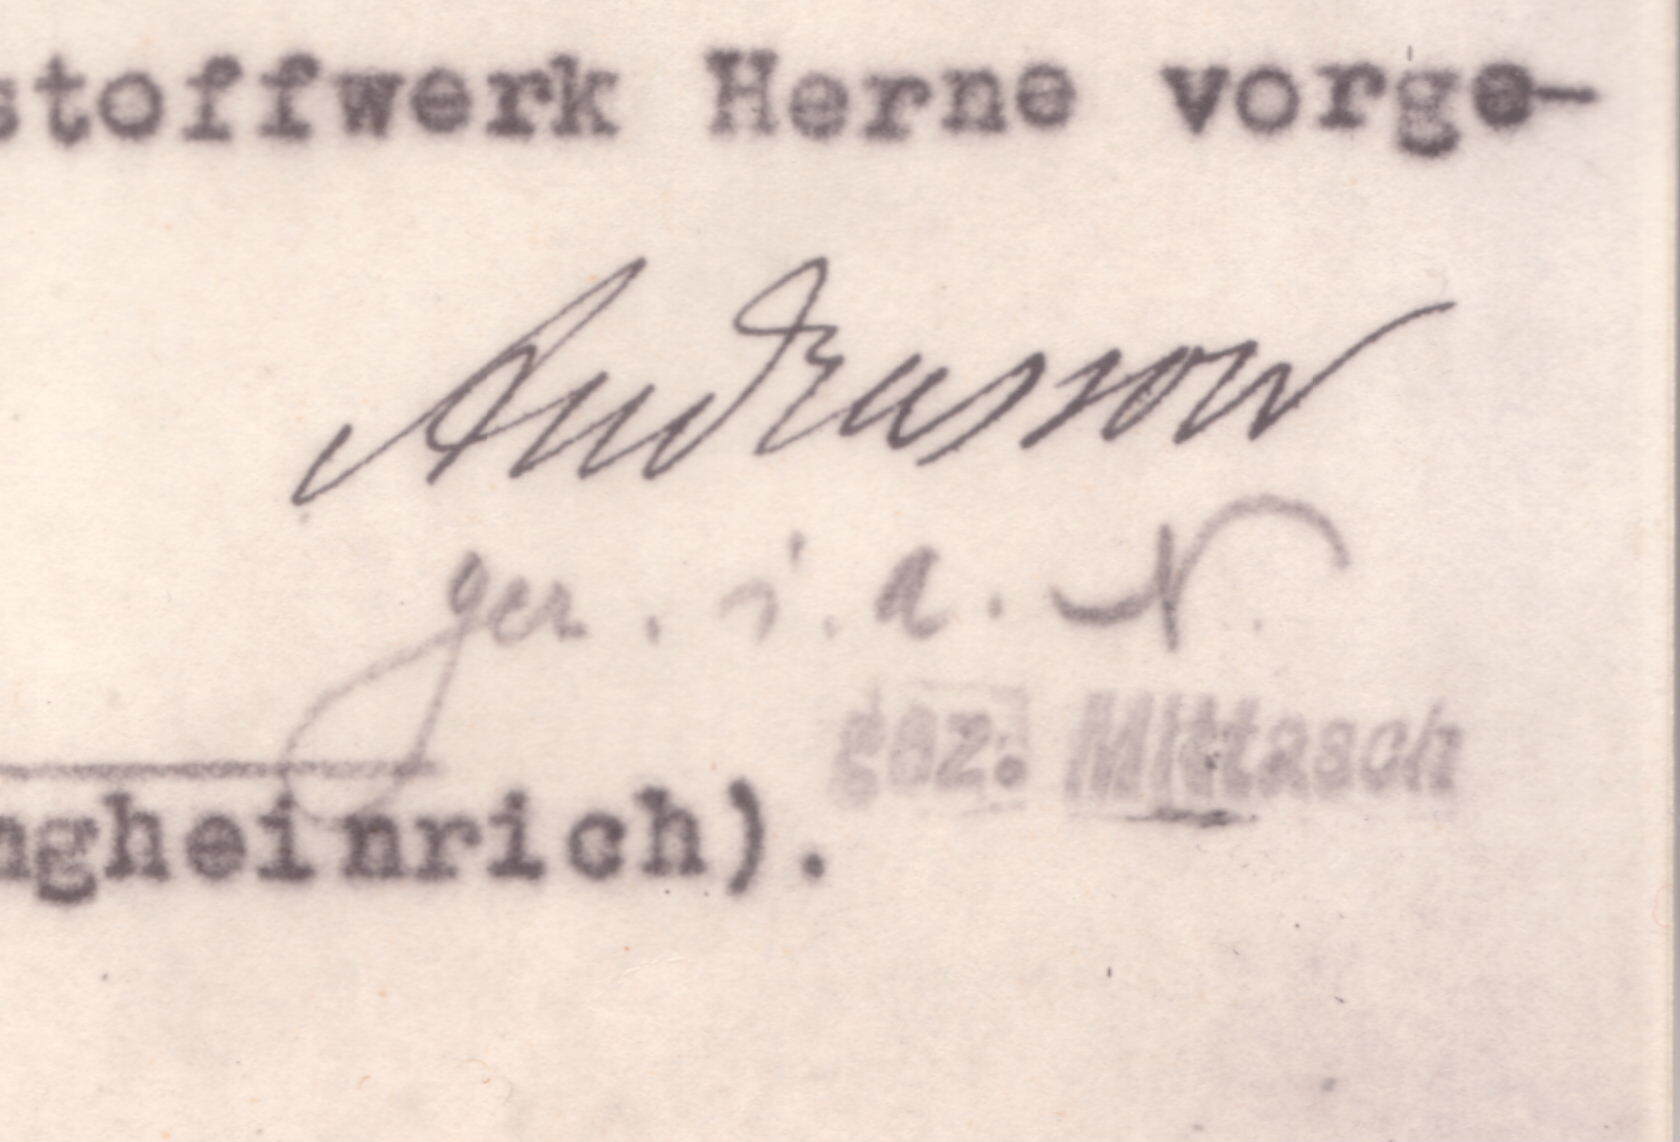
Signature of: leonid andrussow